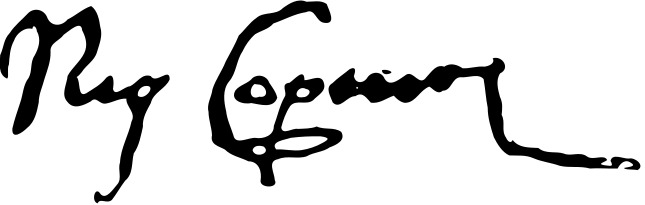
Signature of: nicolaus copernicus